Question: Explain the disease:
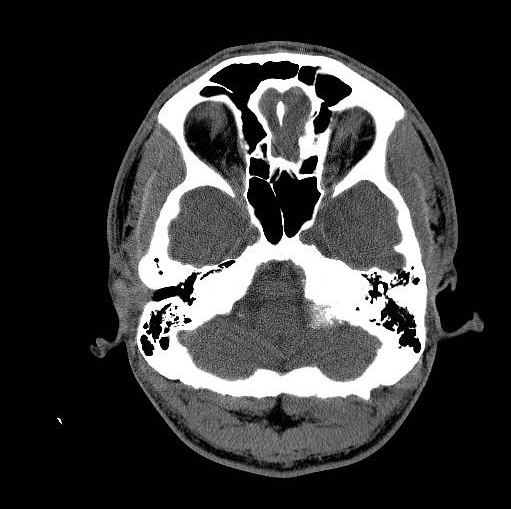
Answer: The disease is discussed as: Differential diagnosis of a mass at the level of the jugular foramen includes:
Non-neoplastic processes such as:
     Large jugular bulb, which is a normal variant
     Jugular vein thrombosis
     Osteomyelitis
     Malignant external otitis
Neoplasms such as:
     Paraganglioma
     Metastasis
     Lymphoma
     Meningioma
     Schwannoma
     Neurofibroma
     Epidermoid tumor
As one can see, there's some overlap with the tumor diagnosis with the standard differential diagnosis for cerebellopontine angle masses.  (1)

This case most likely represents a meningioma.  It has MR signal characteristics similar to that of brain parenchyma, enhances homogeneously (with a dural tail, which is non-specific but has been associated with meningiomas), and has evidence of calcifications on non-contrast CT. (3) It could also potentially be a schwannoma/nerve sheath tumor. (2)  It does not have the characteristic flow-related signal void of a paraganglioma, which tends to be very vascular.  This patient's young age, with no significant past medical history, makes metastatic disease and lymphoma very remote possibilities.